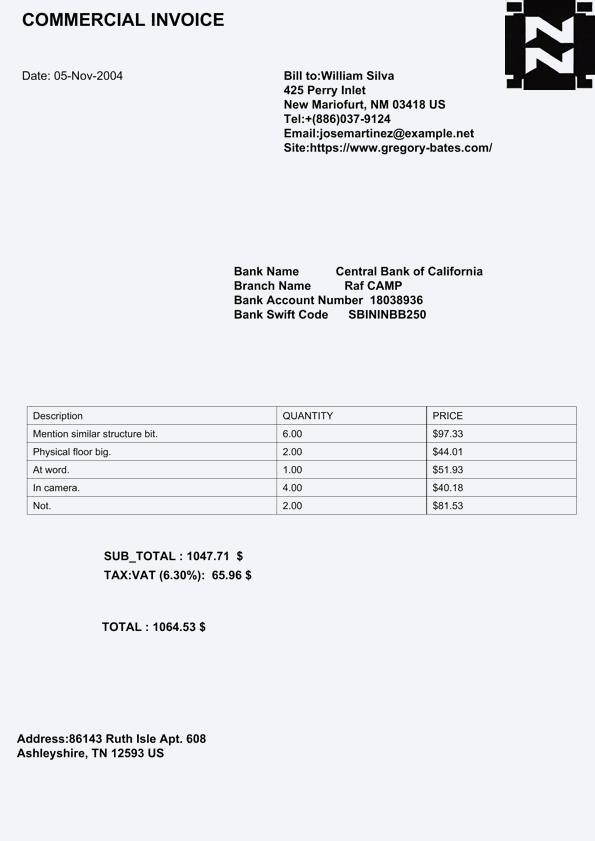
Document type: Invoice